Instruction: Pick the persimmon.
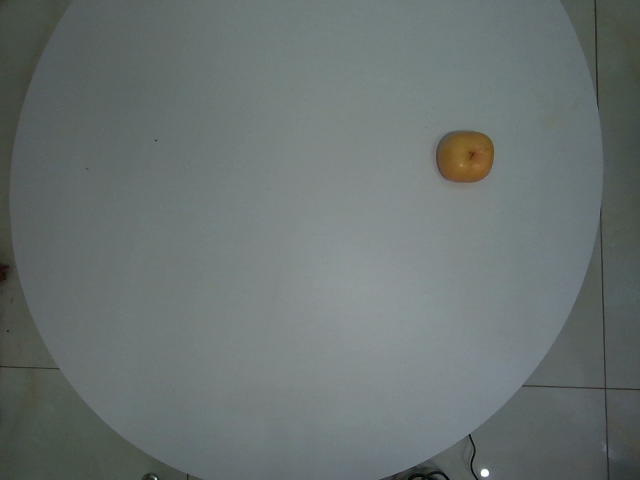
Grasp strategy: vertical